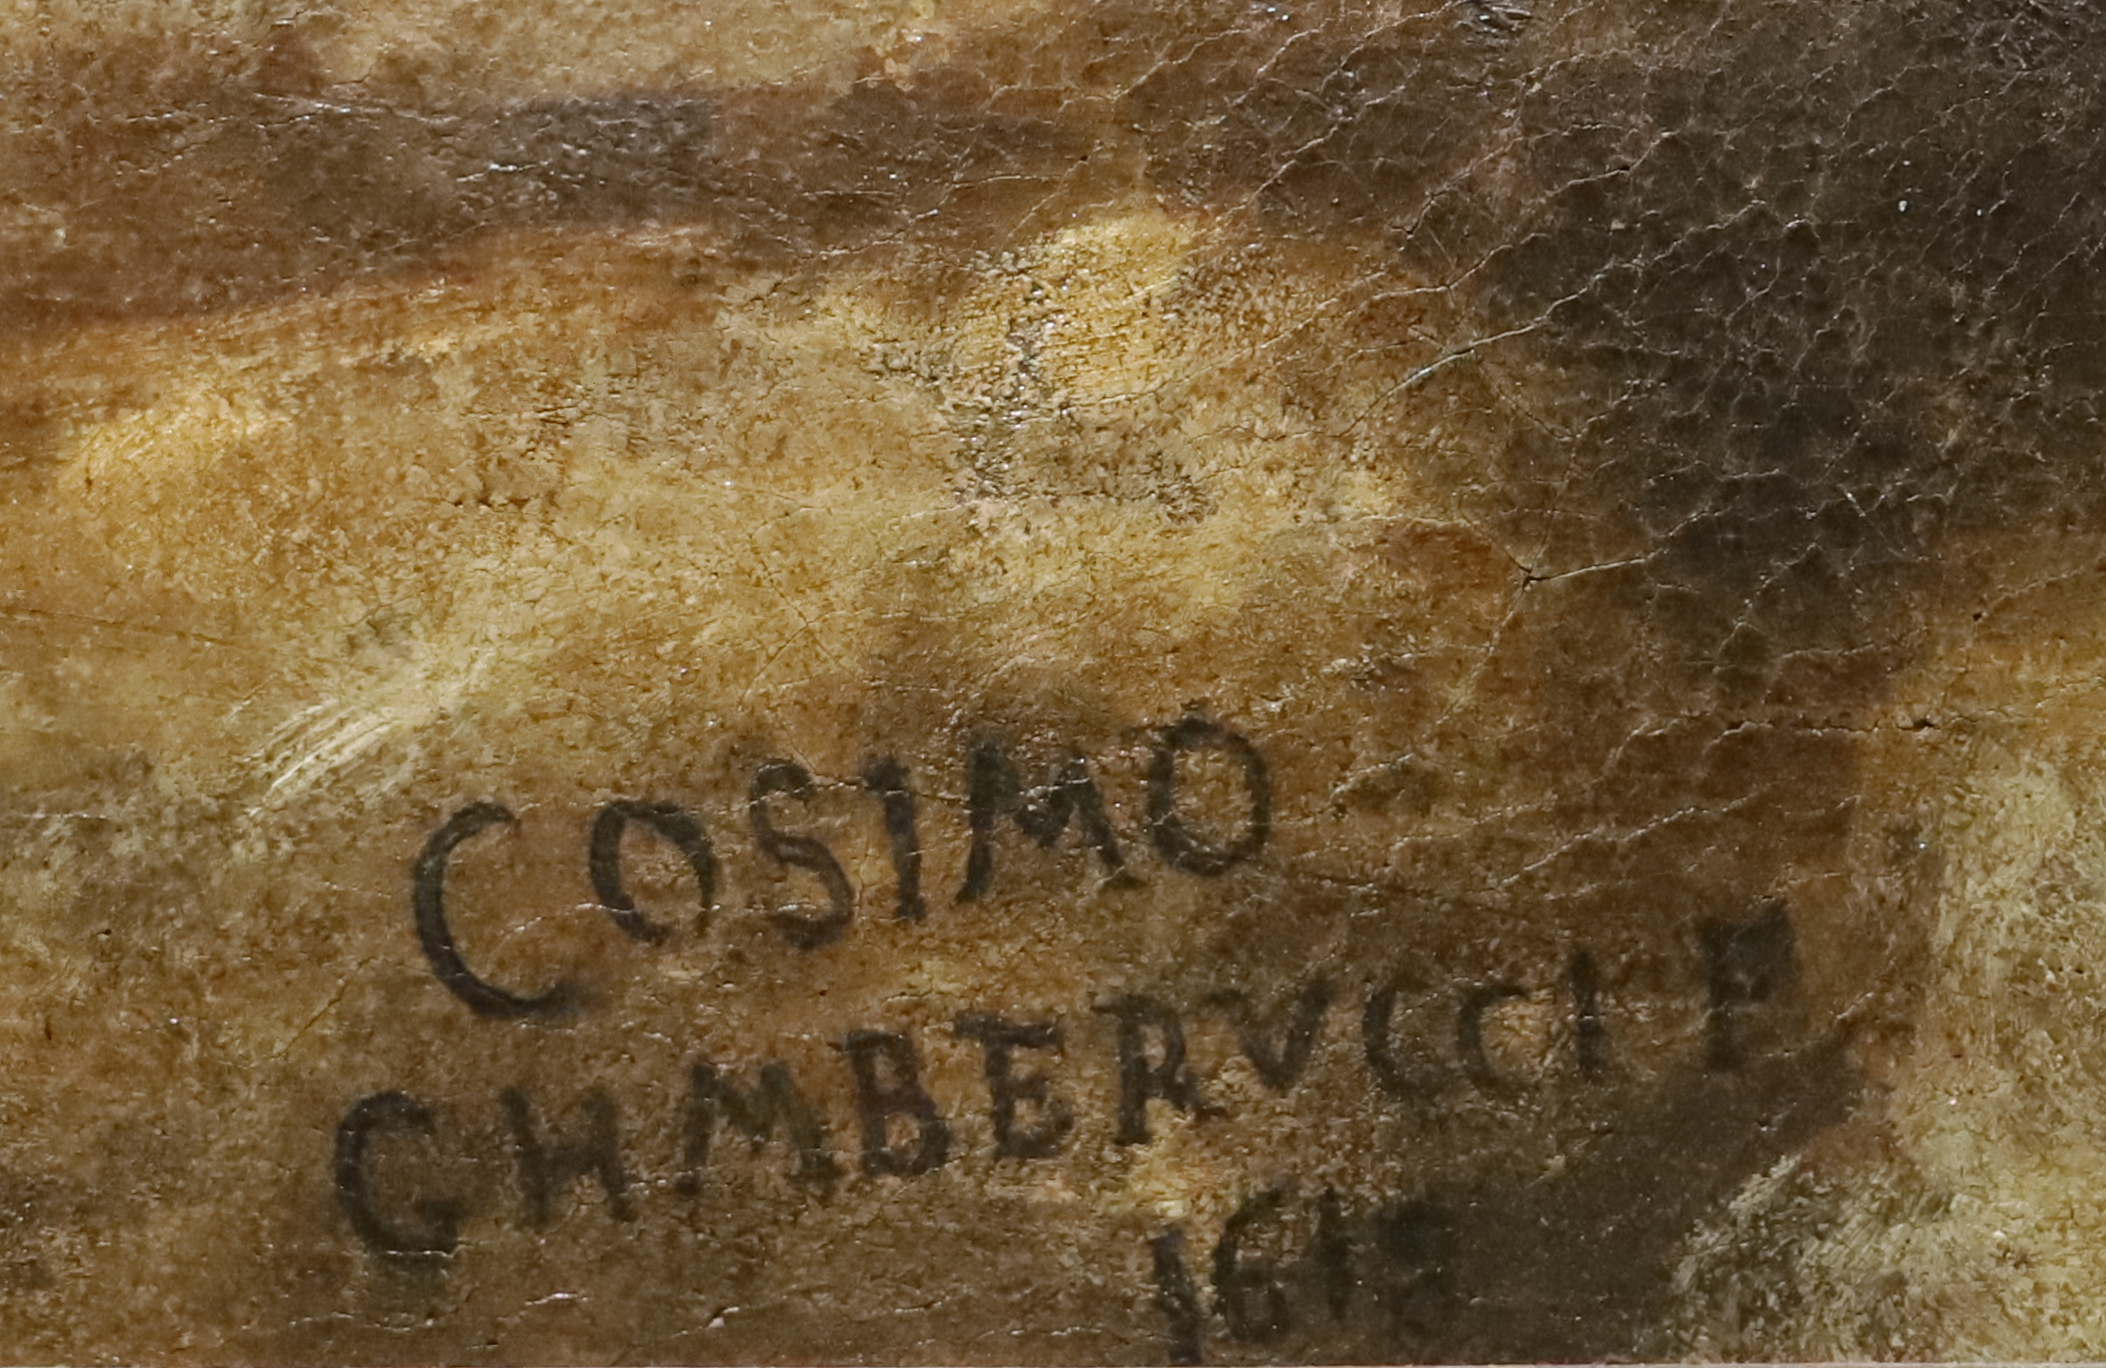
Signature of: cosimo gamberucci